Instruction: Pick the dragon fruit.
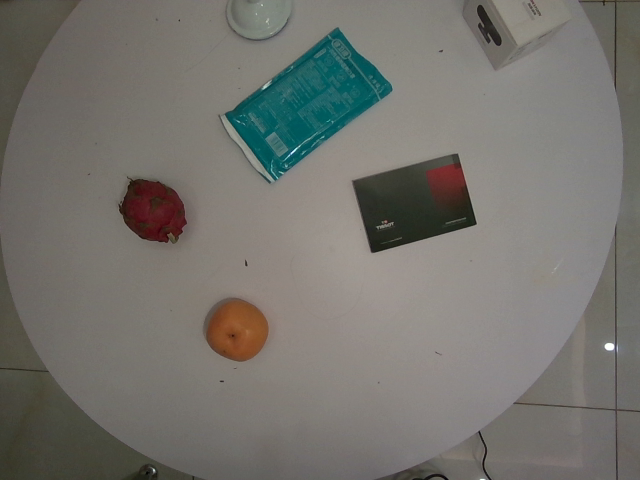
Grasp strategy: vertical